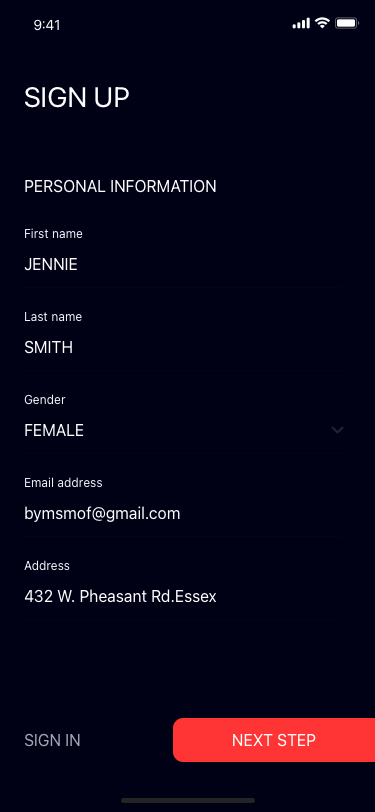
Text in this UI design:
SIGN UP
First name
JENNIE
Email address
bymsmof@gmail.com
Last name
SMITH
Gender
FEMALE
PERSONAL INFORMATION
Address
432 W. Pheasant Rd.Essex
NEXT STEP
SIGN IN